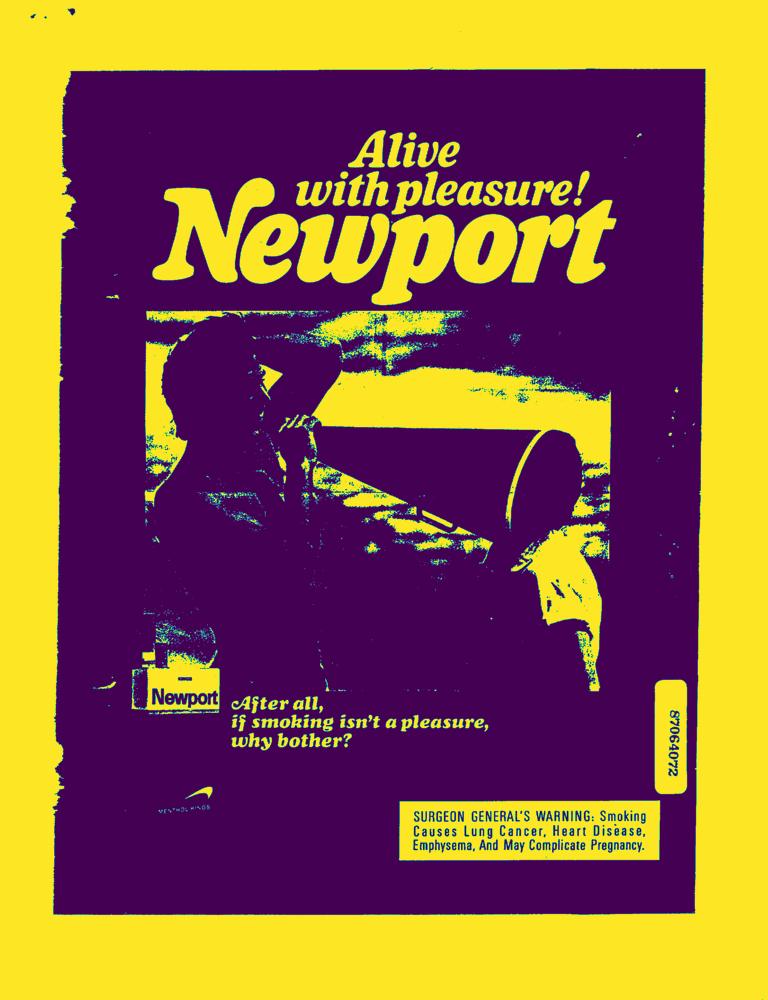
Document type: AD